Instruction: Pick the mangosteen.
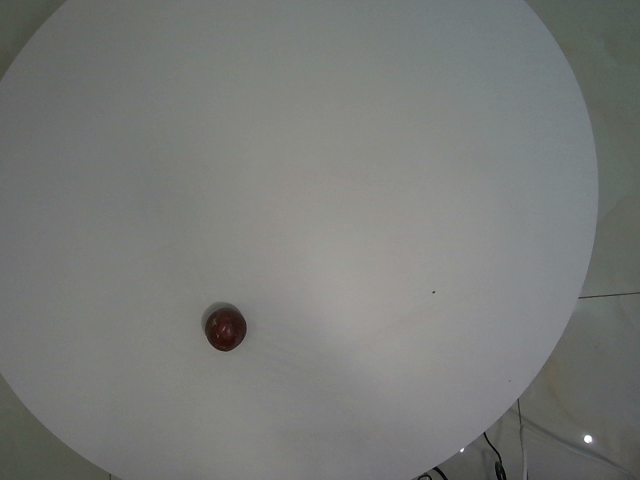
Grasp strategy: vertical